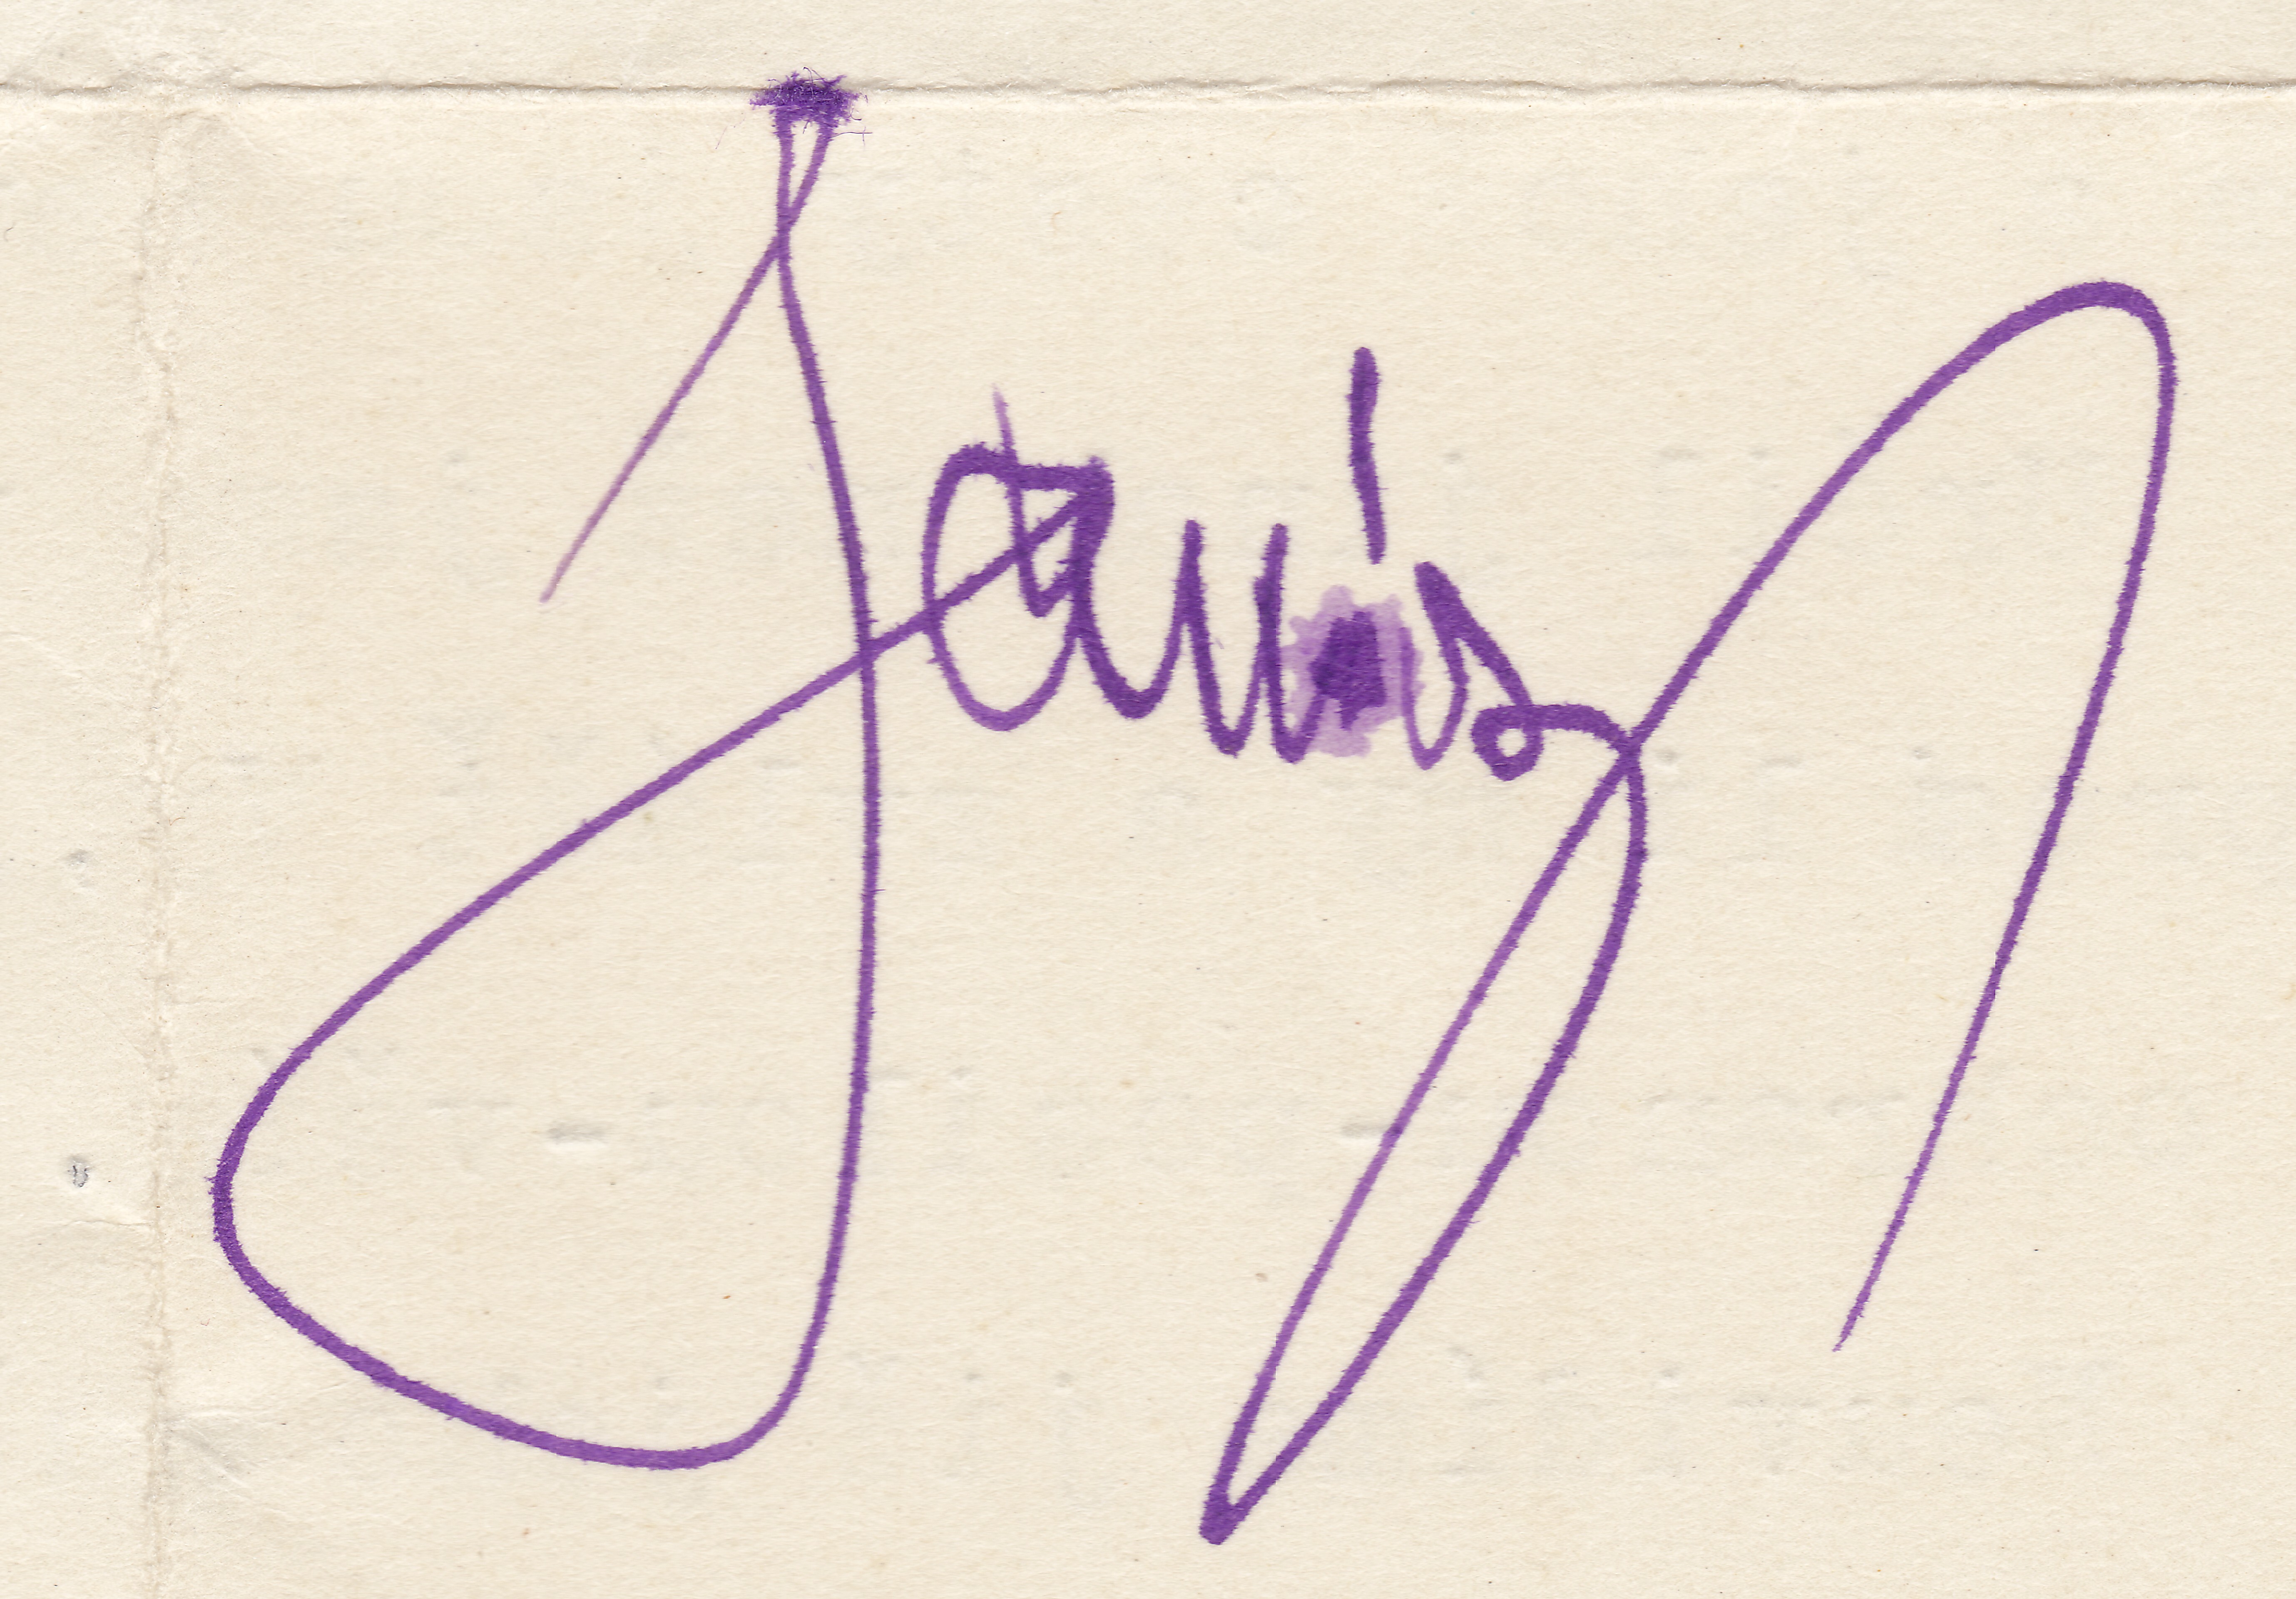
Signature of: jaroslav janák